Question: Which state is mentioned in the document?
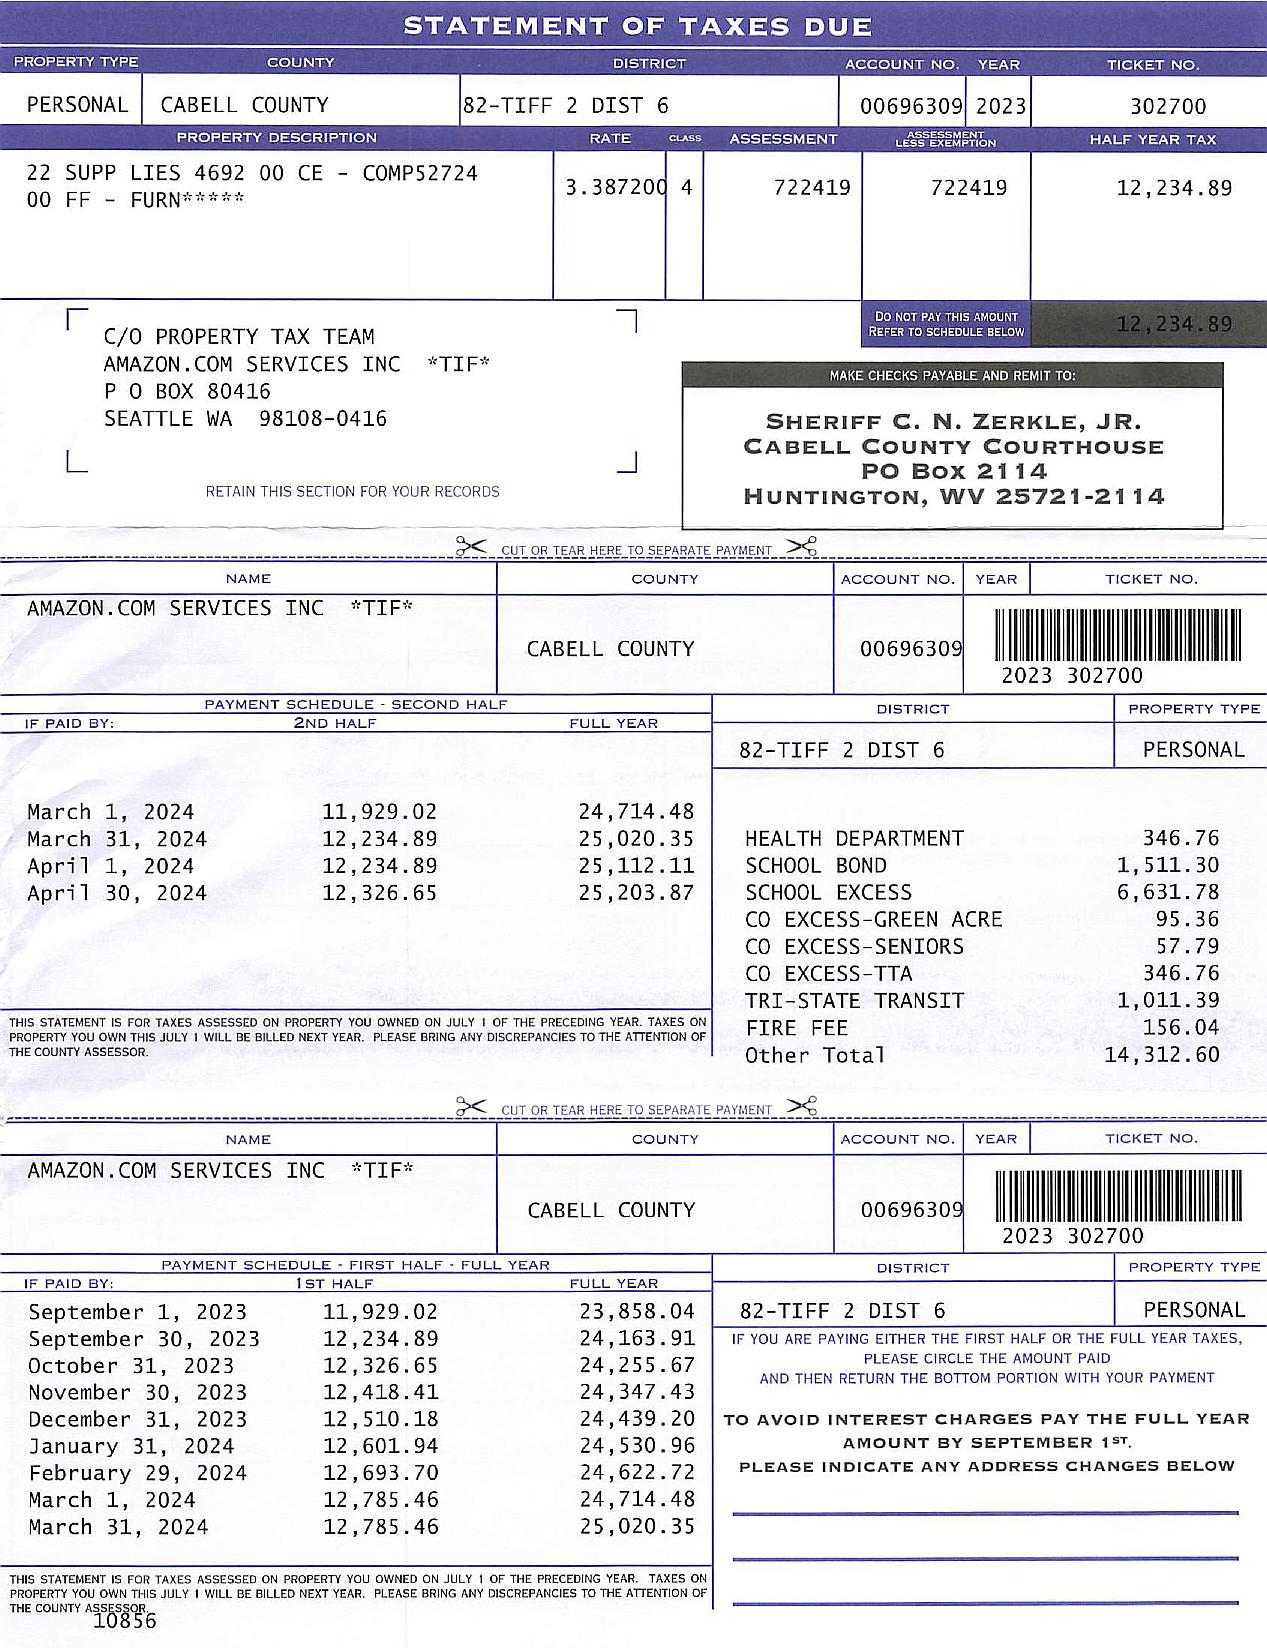
Answer: "WV"